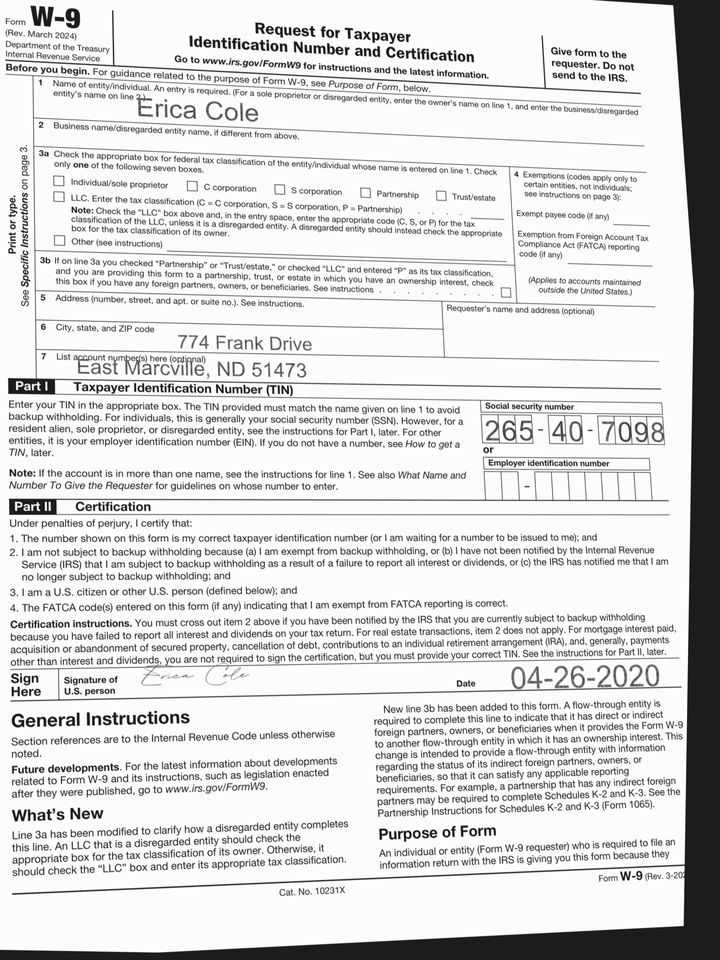
adr1: 774 Frank Drive
adr2: East Marcville, ND 51473
cbx: no
ssn: 265407098
enm: Erica Cole
sdt: 04-26-2020